Question: Explain the disease:
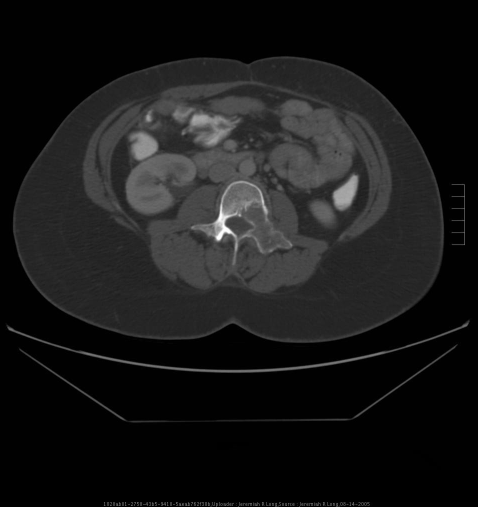
Answer: The disease is discussed as: Breast cancer represents the most common cancer among women in the United States.  Additionally it represents the second leading cause of cancer death amongst women (behind lung cancer), and the most common cause of death in women ages 45 to55.  Breast cancer has a strong predilection for metastatic spread with bone being the most common target.  Metastatic breast cancer to bone can be osteolytic, osteoblastic or mixed.  Imaging plays a major role in detecting metastatic spread in breast cancer patients, but a consensus has yet to evolve on the ideal modality (plain film, scintigraphy, magnetic resonance, computed tomography, and positron emission tomography) for detection.  Plain radiographs represent an early screening tool for patients with clinical suspicion (e.g. localized skeletal pain), as they are relatively inexpensive, widely available, and carry a relatively low ionizing radiation dose.